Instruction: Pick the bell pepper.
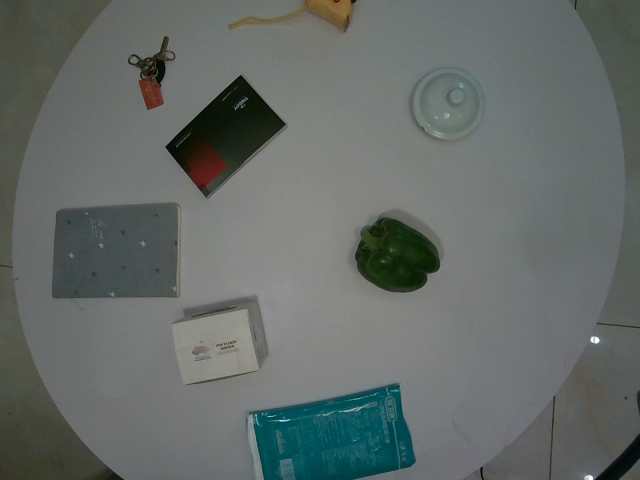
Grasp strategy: vertical